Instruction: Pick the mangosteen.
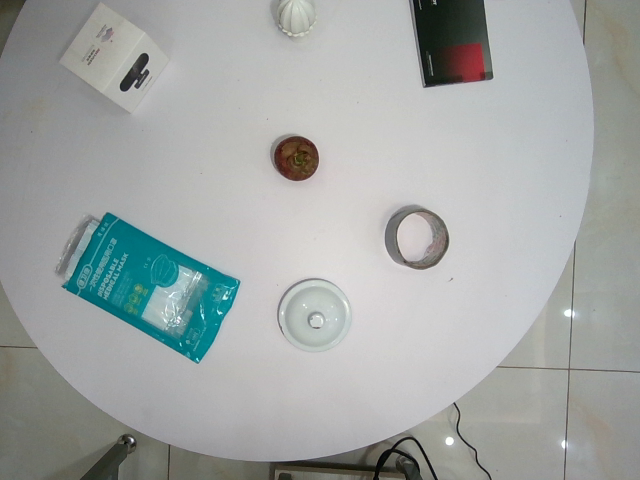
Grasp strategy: vertical